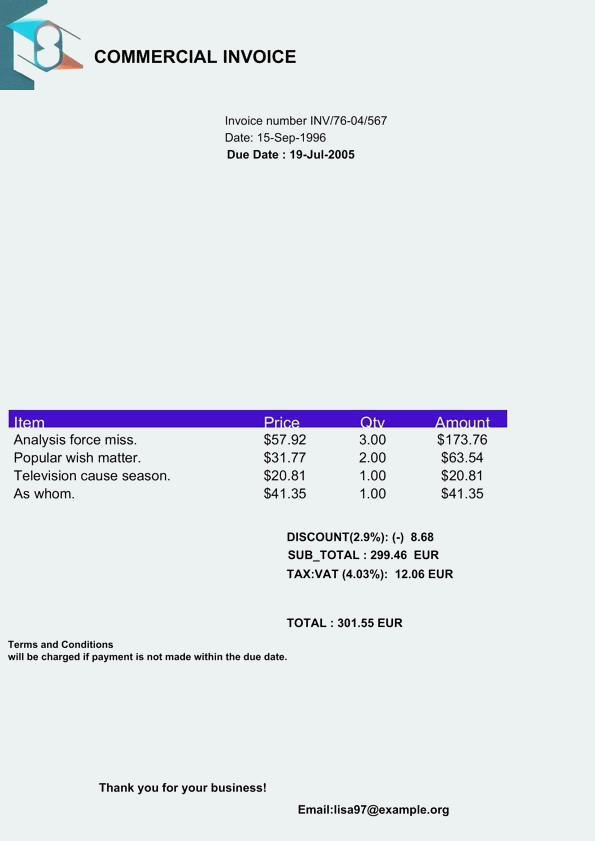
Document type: Invoice